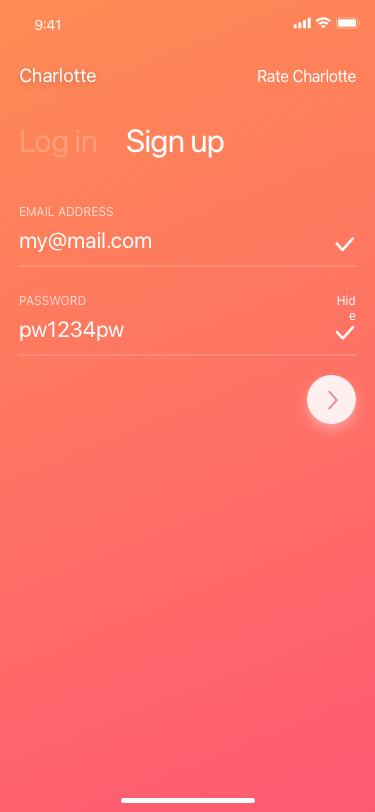
Text in this UI design:
PASSWORD
Hide
pw1234pw
EMAIL ADDRESS
my@mail.com
Sign up
Log in
Rate Charlotte
Charlotte